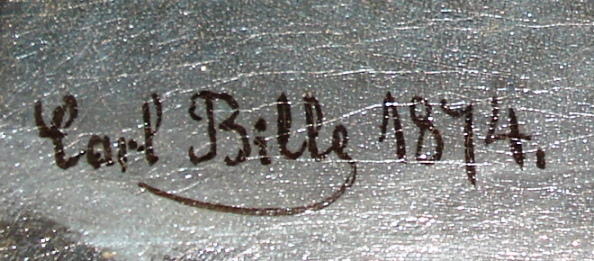
Signature of: carl bille